Question: What is the property identification or parcel number listed?
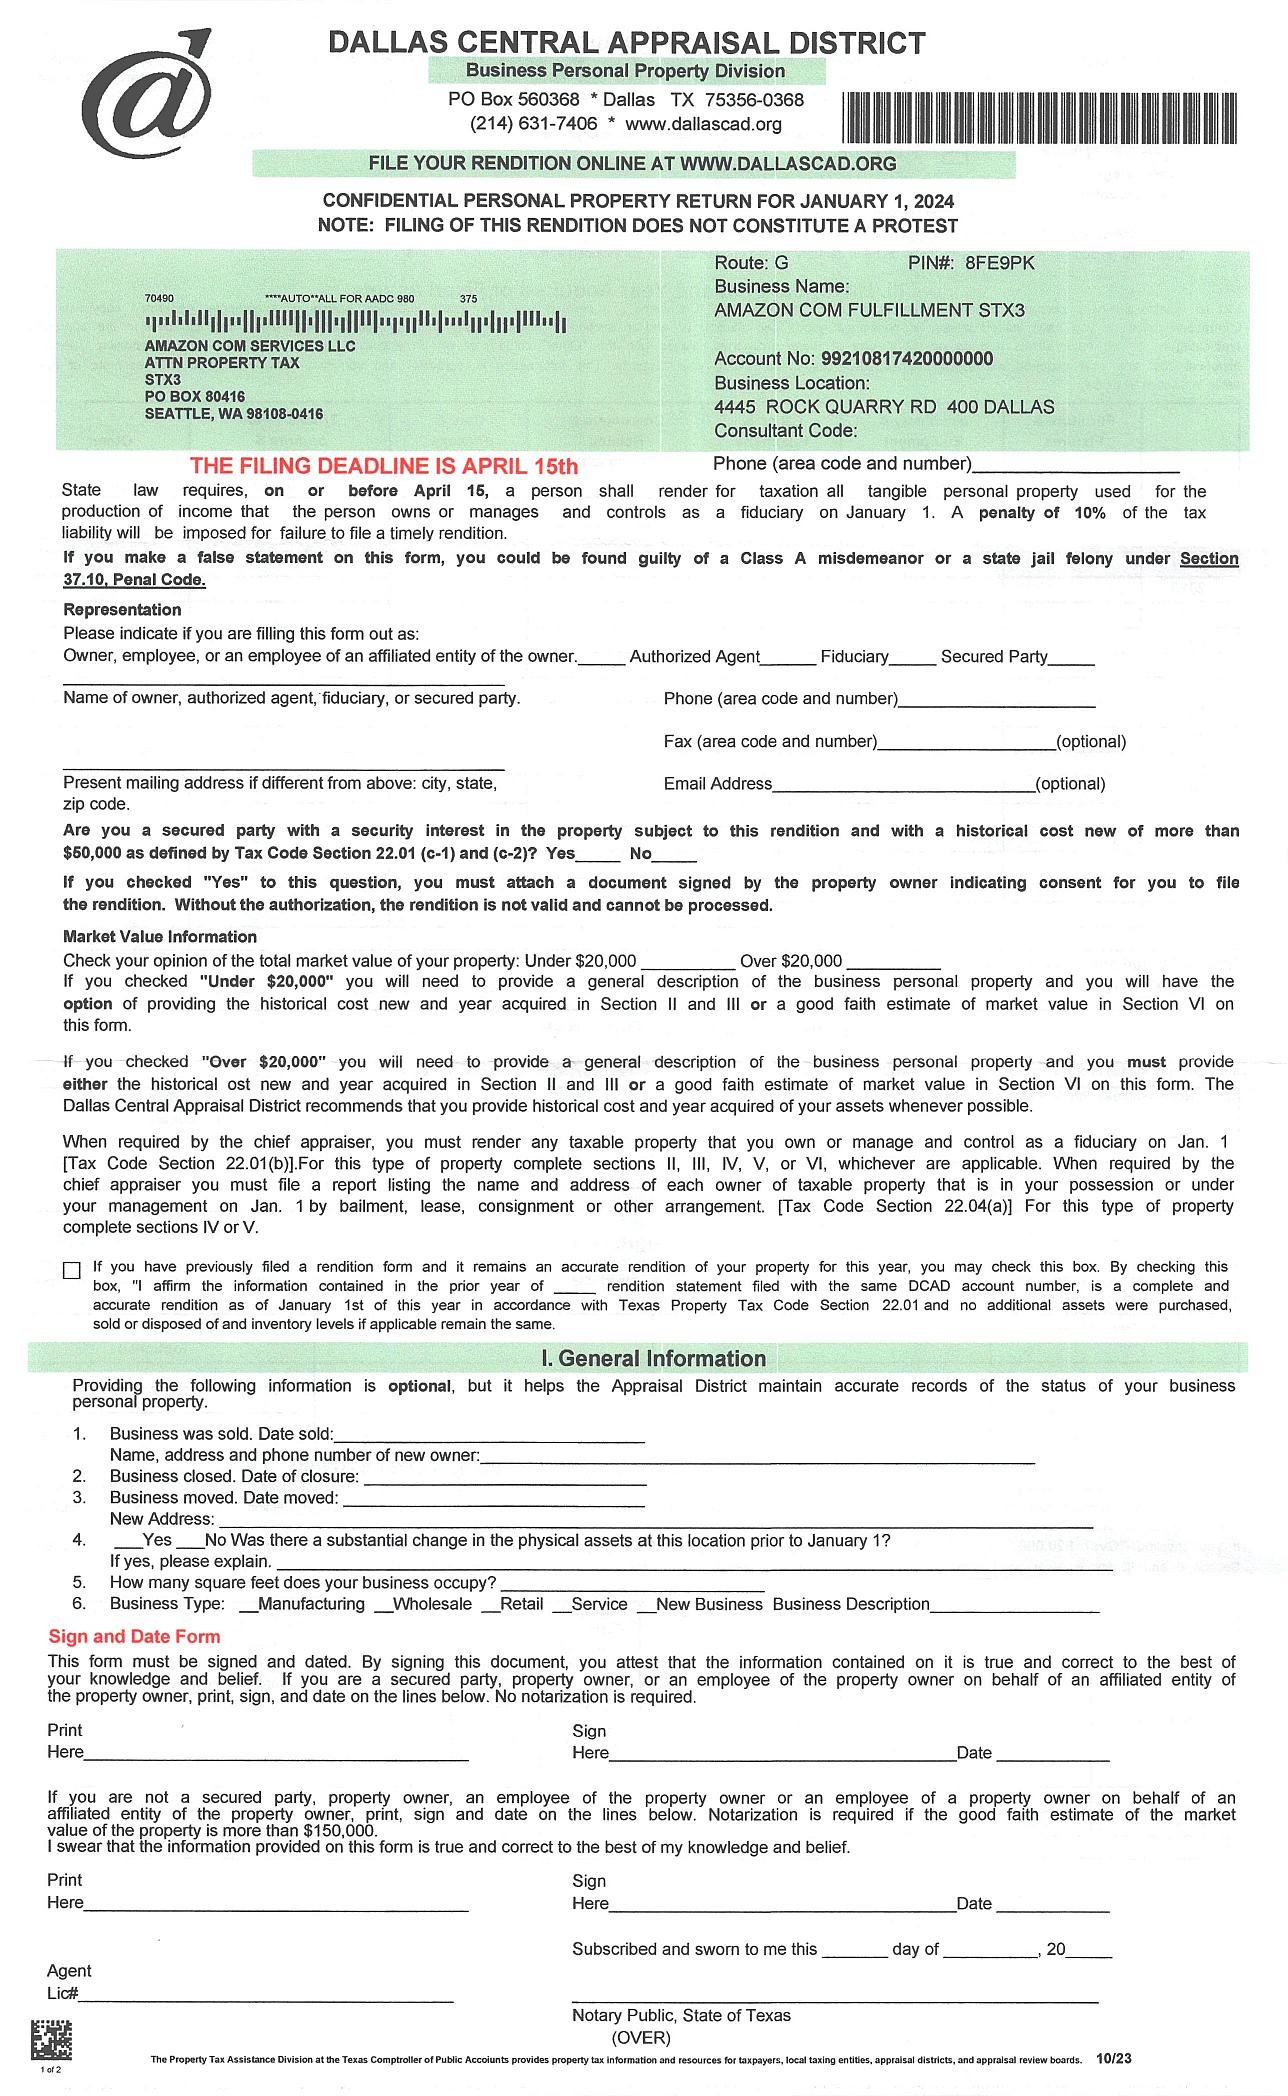
Answer: "8FE9PK"